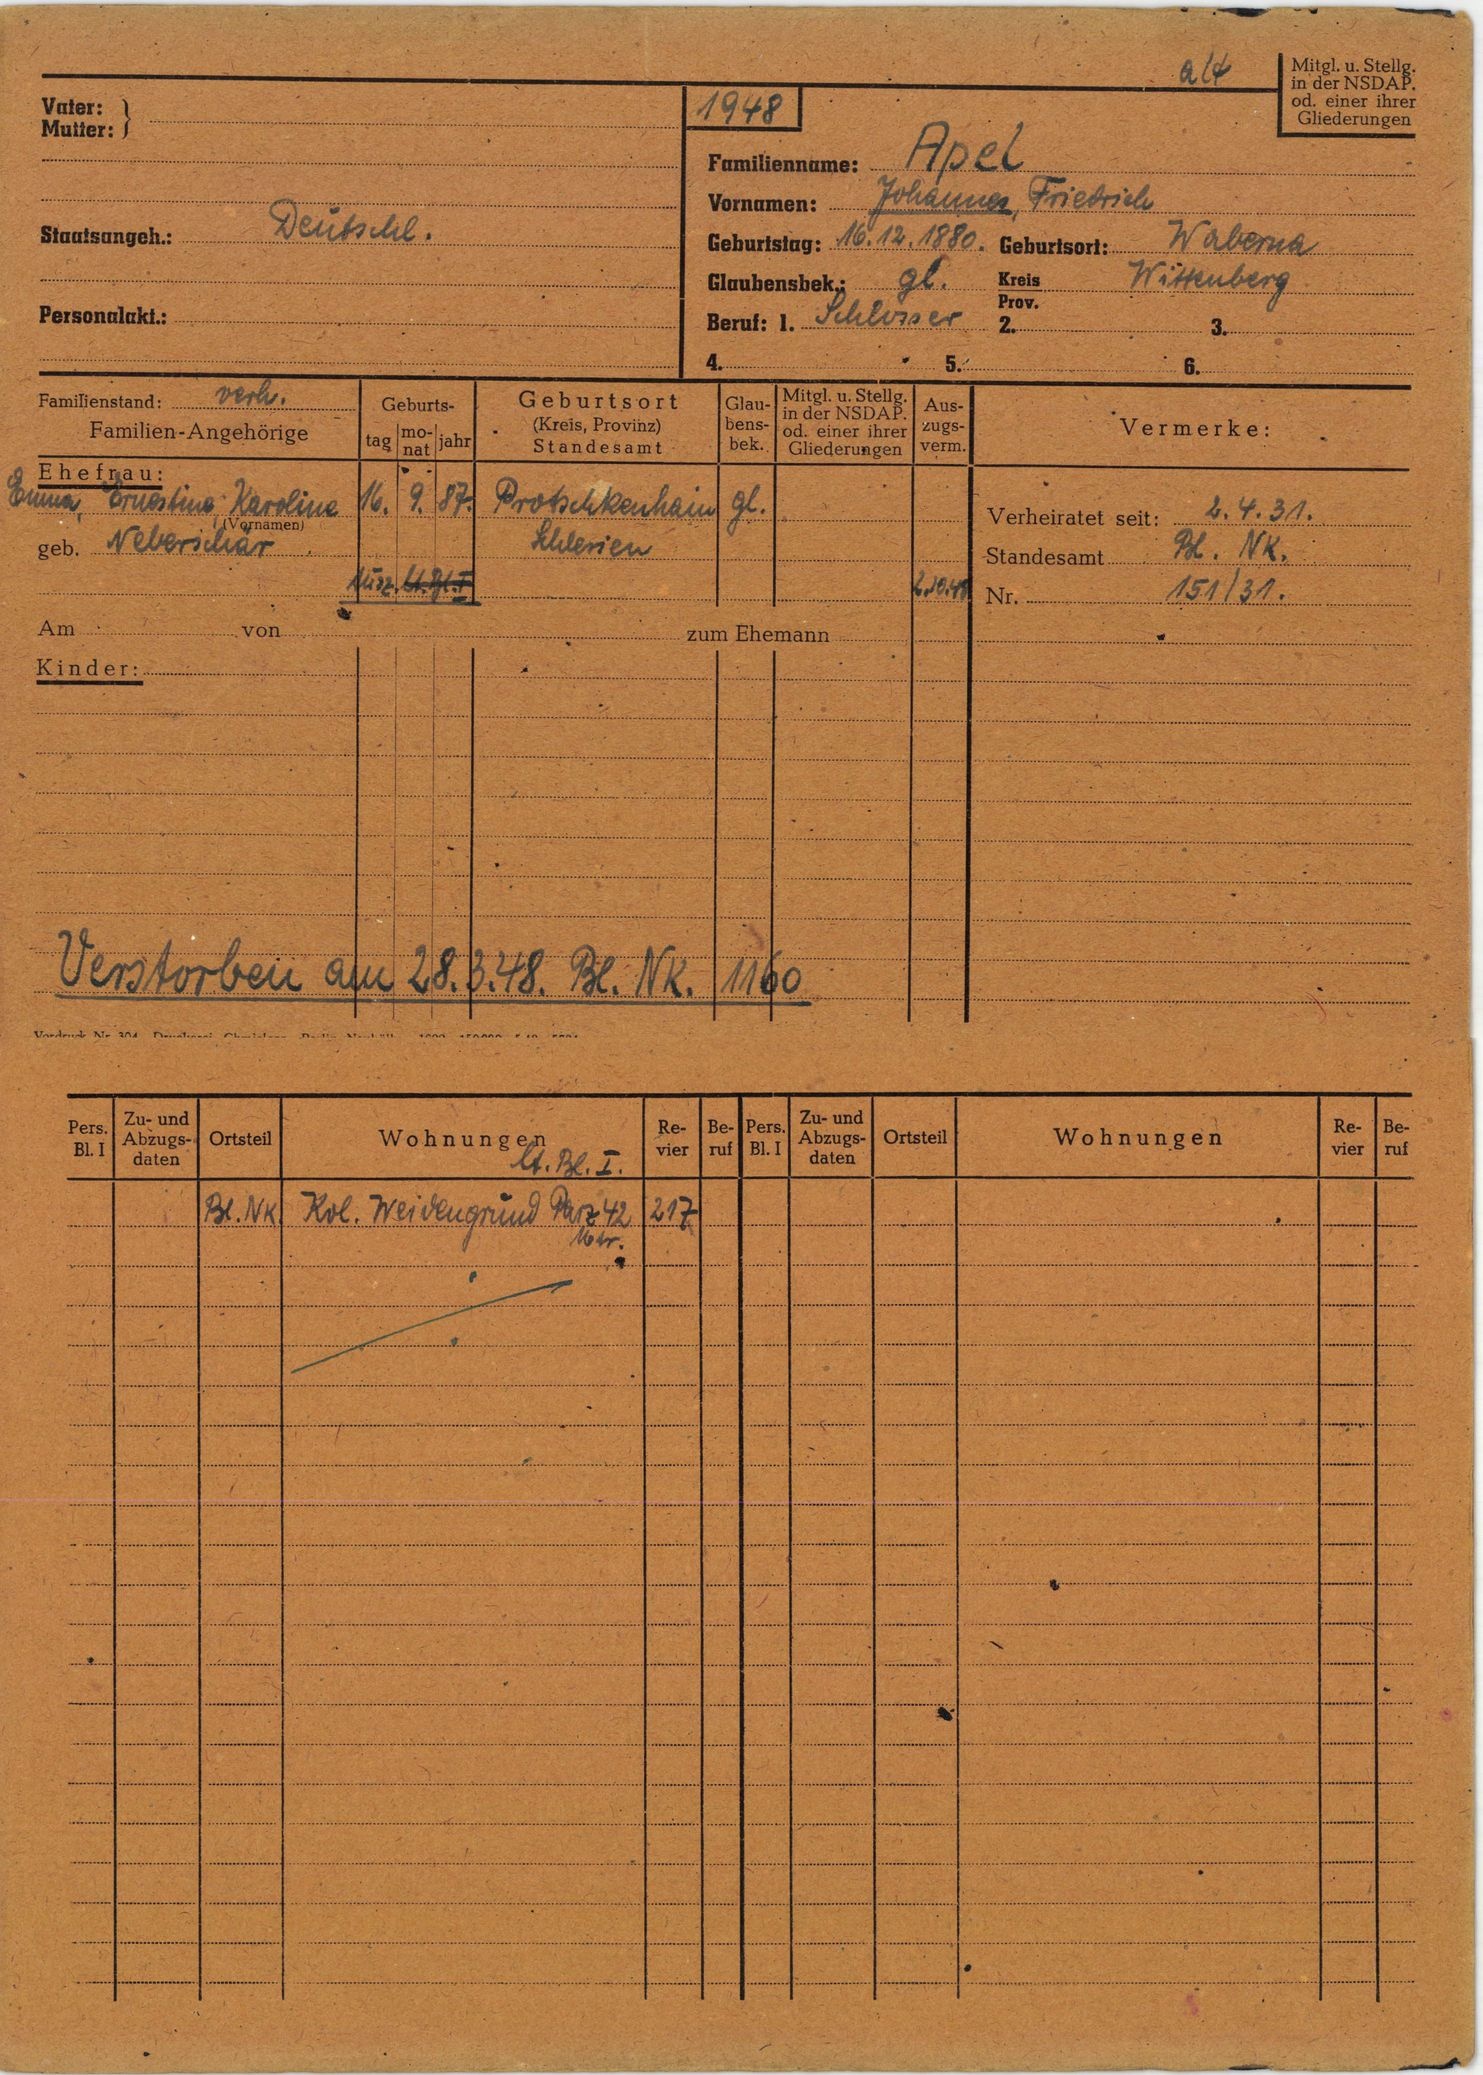
Apel